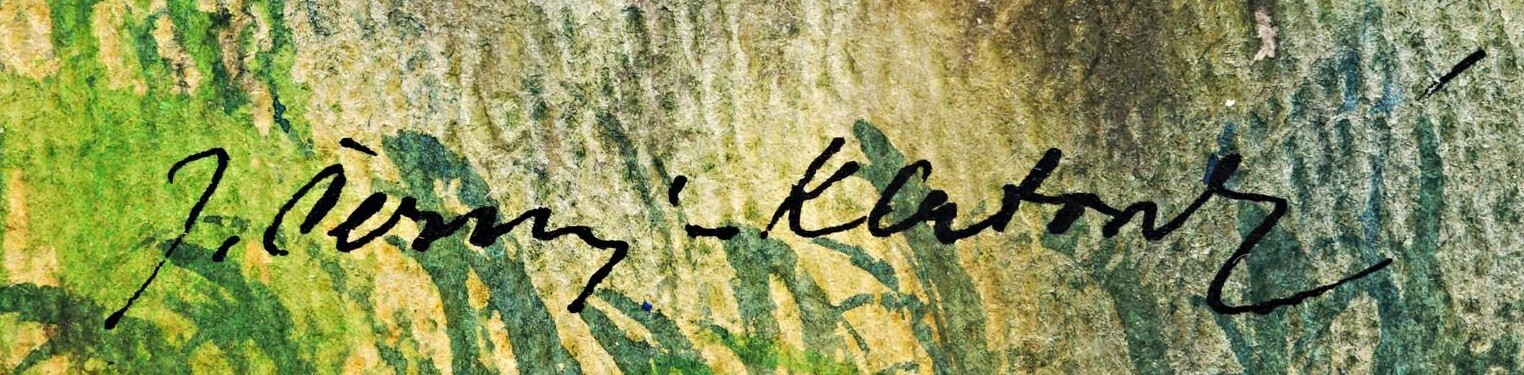
Signature of: jan černý klatovský